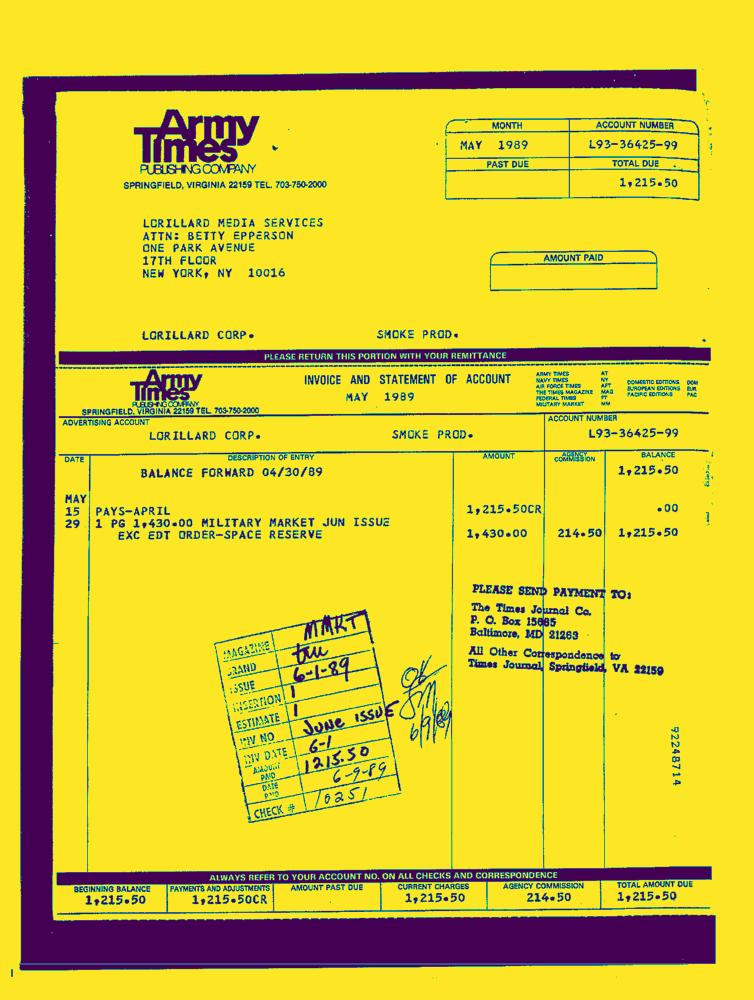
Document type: Invoice-Doc